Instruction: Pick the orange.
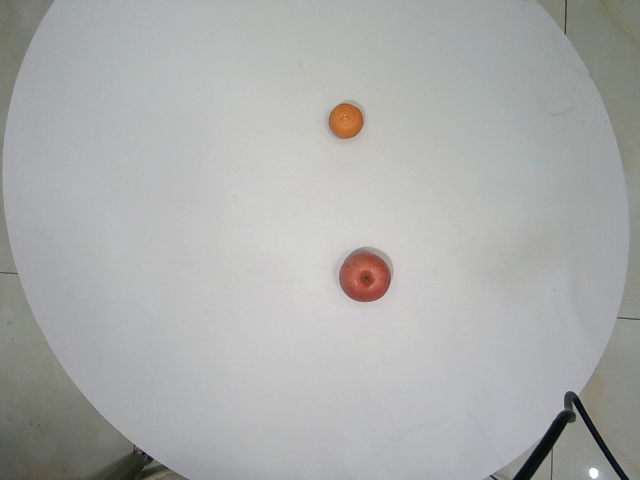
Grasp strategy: vertical